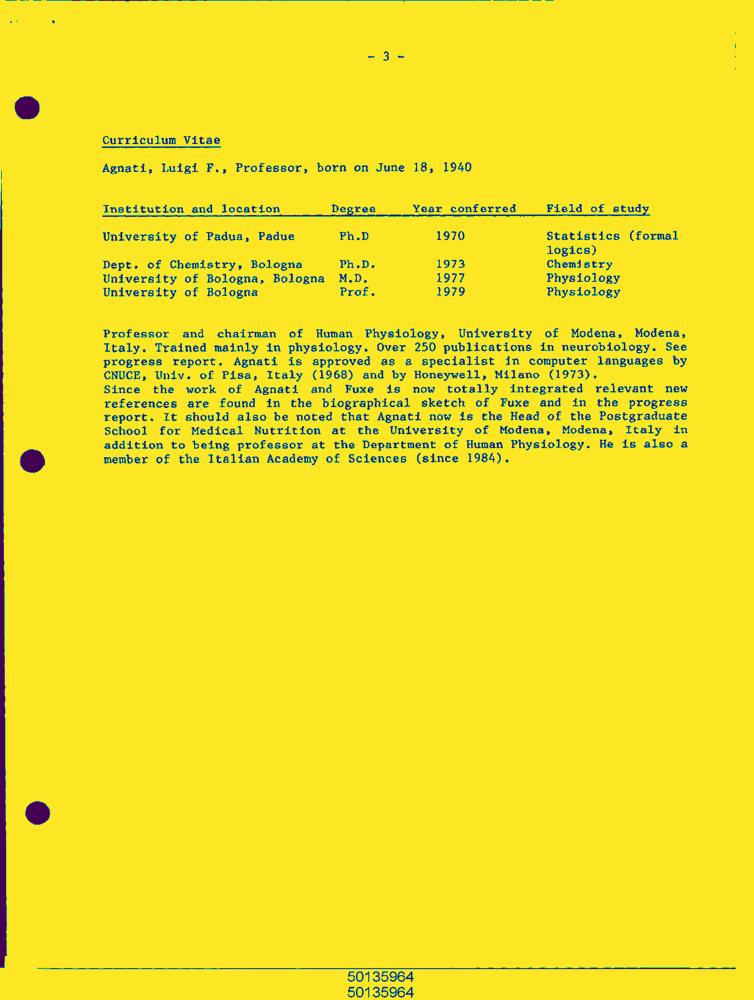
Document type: Resume-Doc